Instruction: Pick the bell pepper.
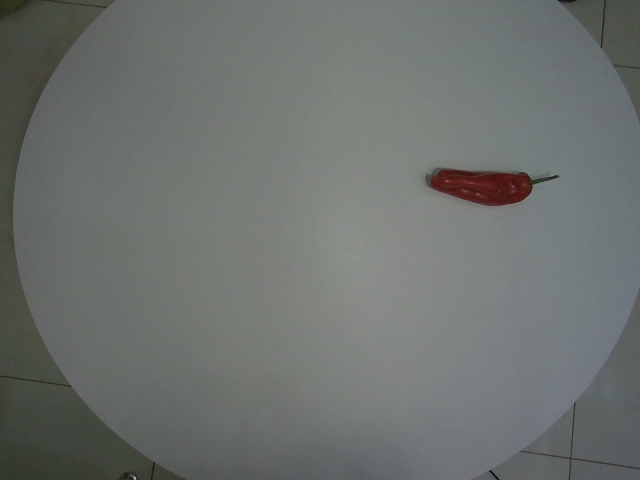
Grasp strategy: vertical